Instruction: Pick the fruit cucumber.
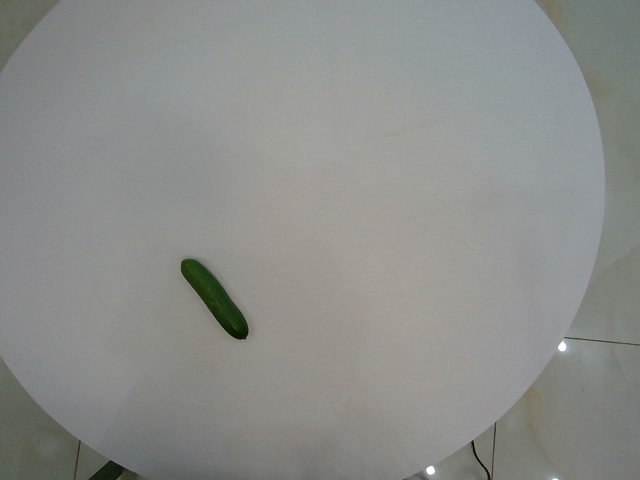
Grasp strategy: vertical